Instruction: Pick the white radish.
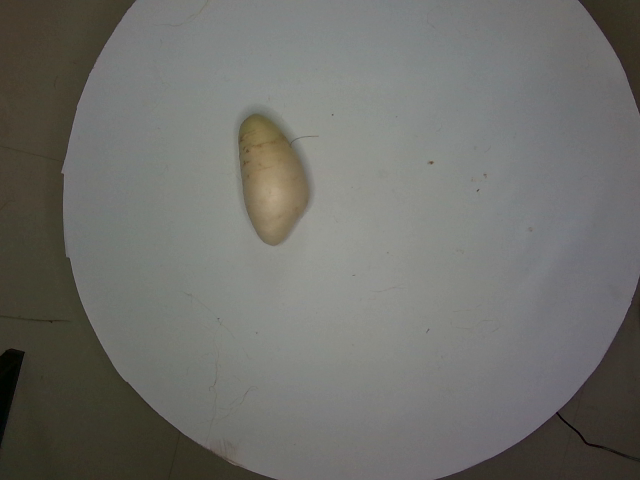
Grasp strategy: vertical